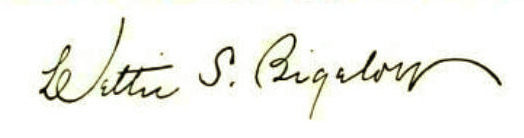
Signature of: lettie s bigelow